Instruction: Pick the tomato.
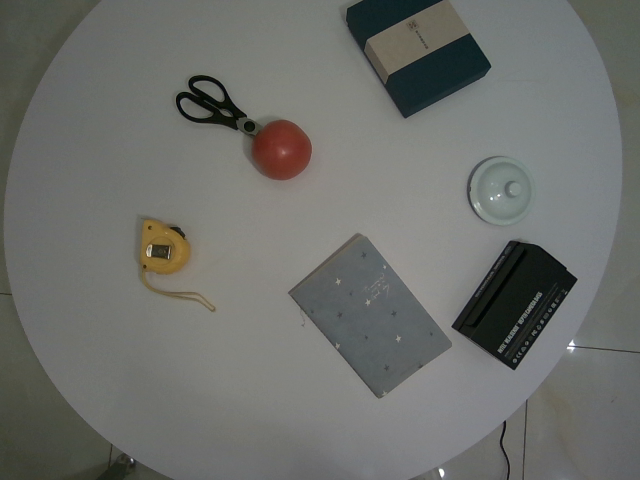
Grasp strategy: vertical